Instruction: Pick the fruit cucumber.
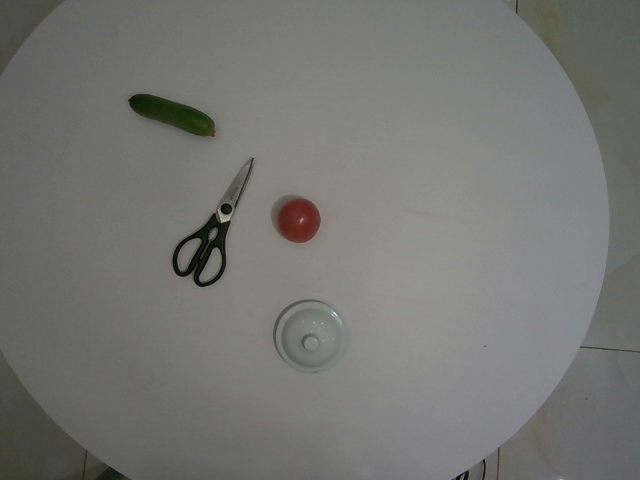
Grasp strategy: vertical